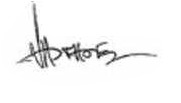
Signature of: adrian năstase